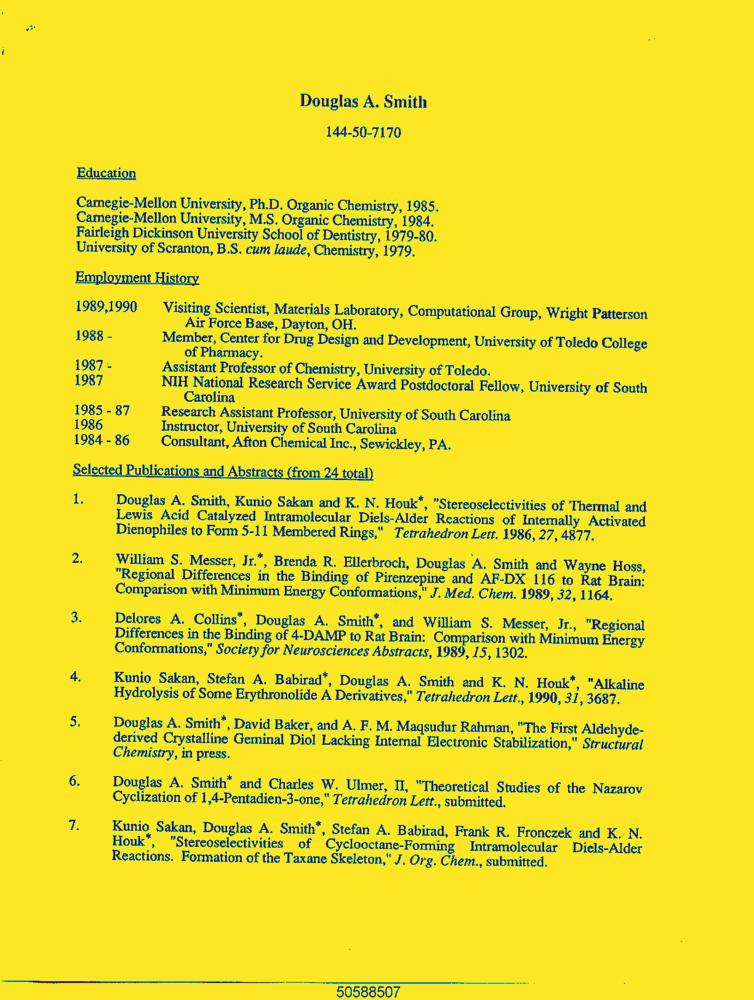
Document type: Resume-Doc